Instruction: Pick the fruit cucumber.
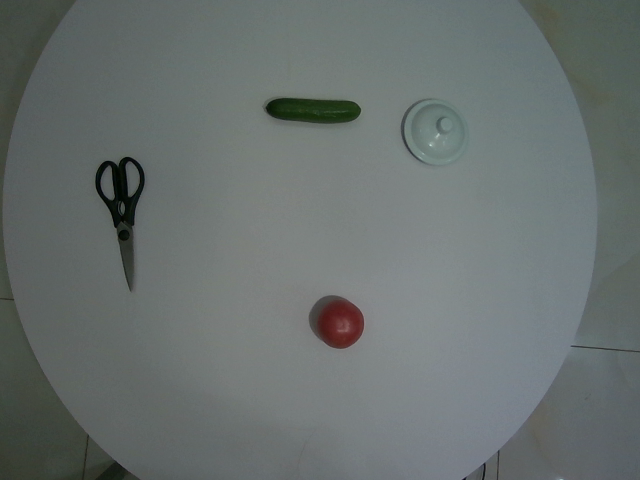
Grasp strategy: vertical